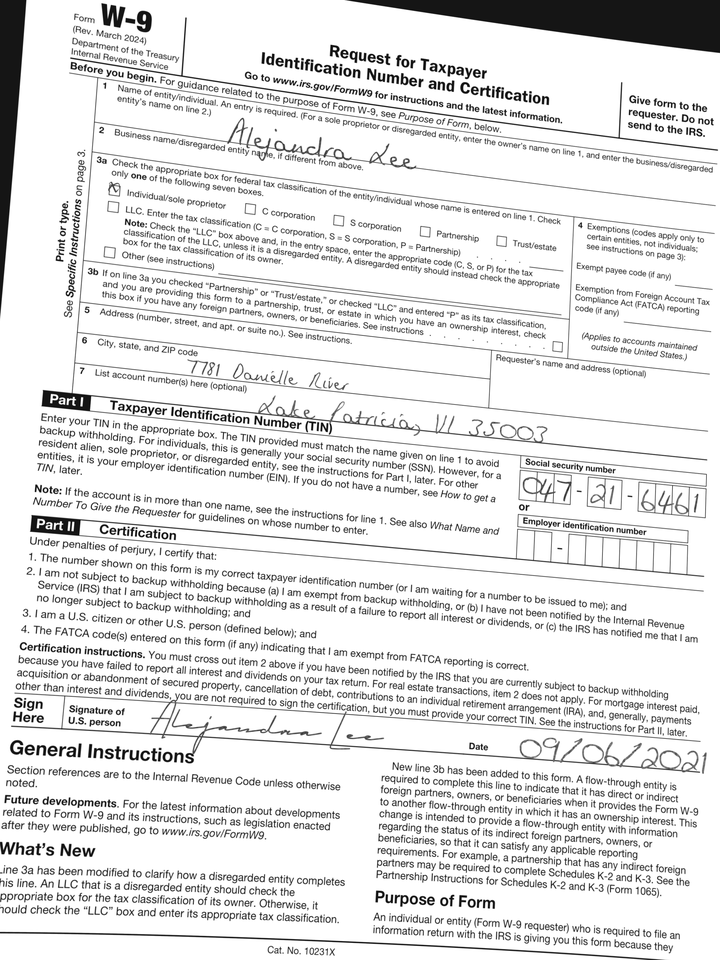
adr1: 7781 Danielle River
adr2: Lake Patricia, VI 35003
cbx: yes
ssn: 047216461
enm: Alejandra Lee
sdt: 09/06/2021